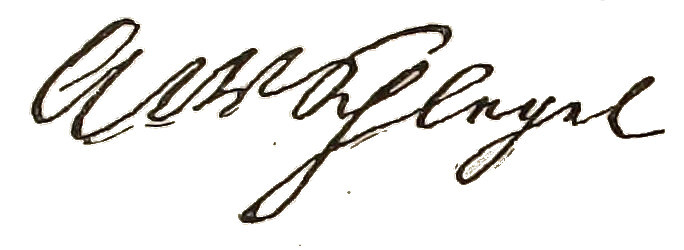
Signature of: august wilhelm schlegel